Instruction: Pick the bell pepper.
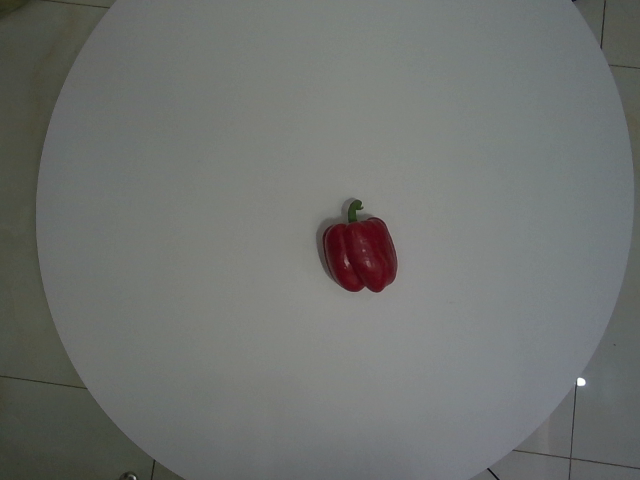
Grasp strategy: vertical